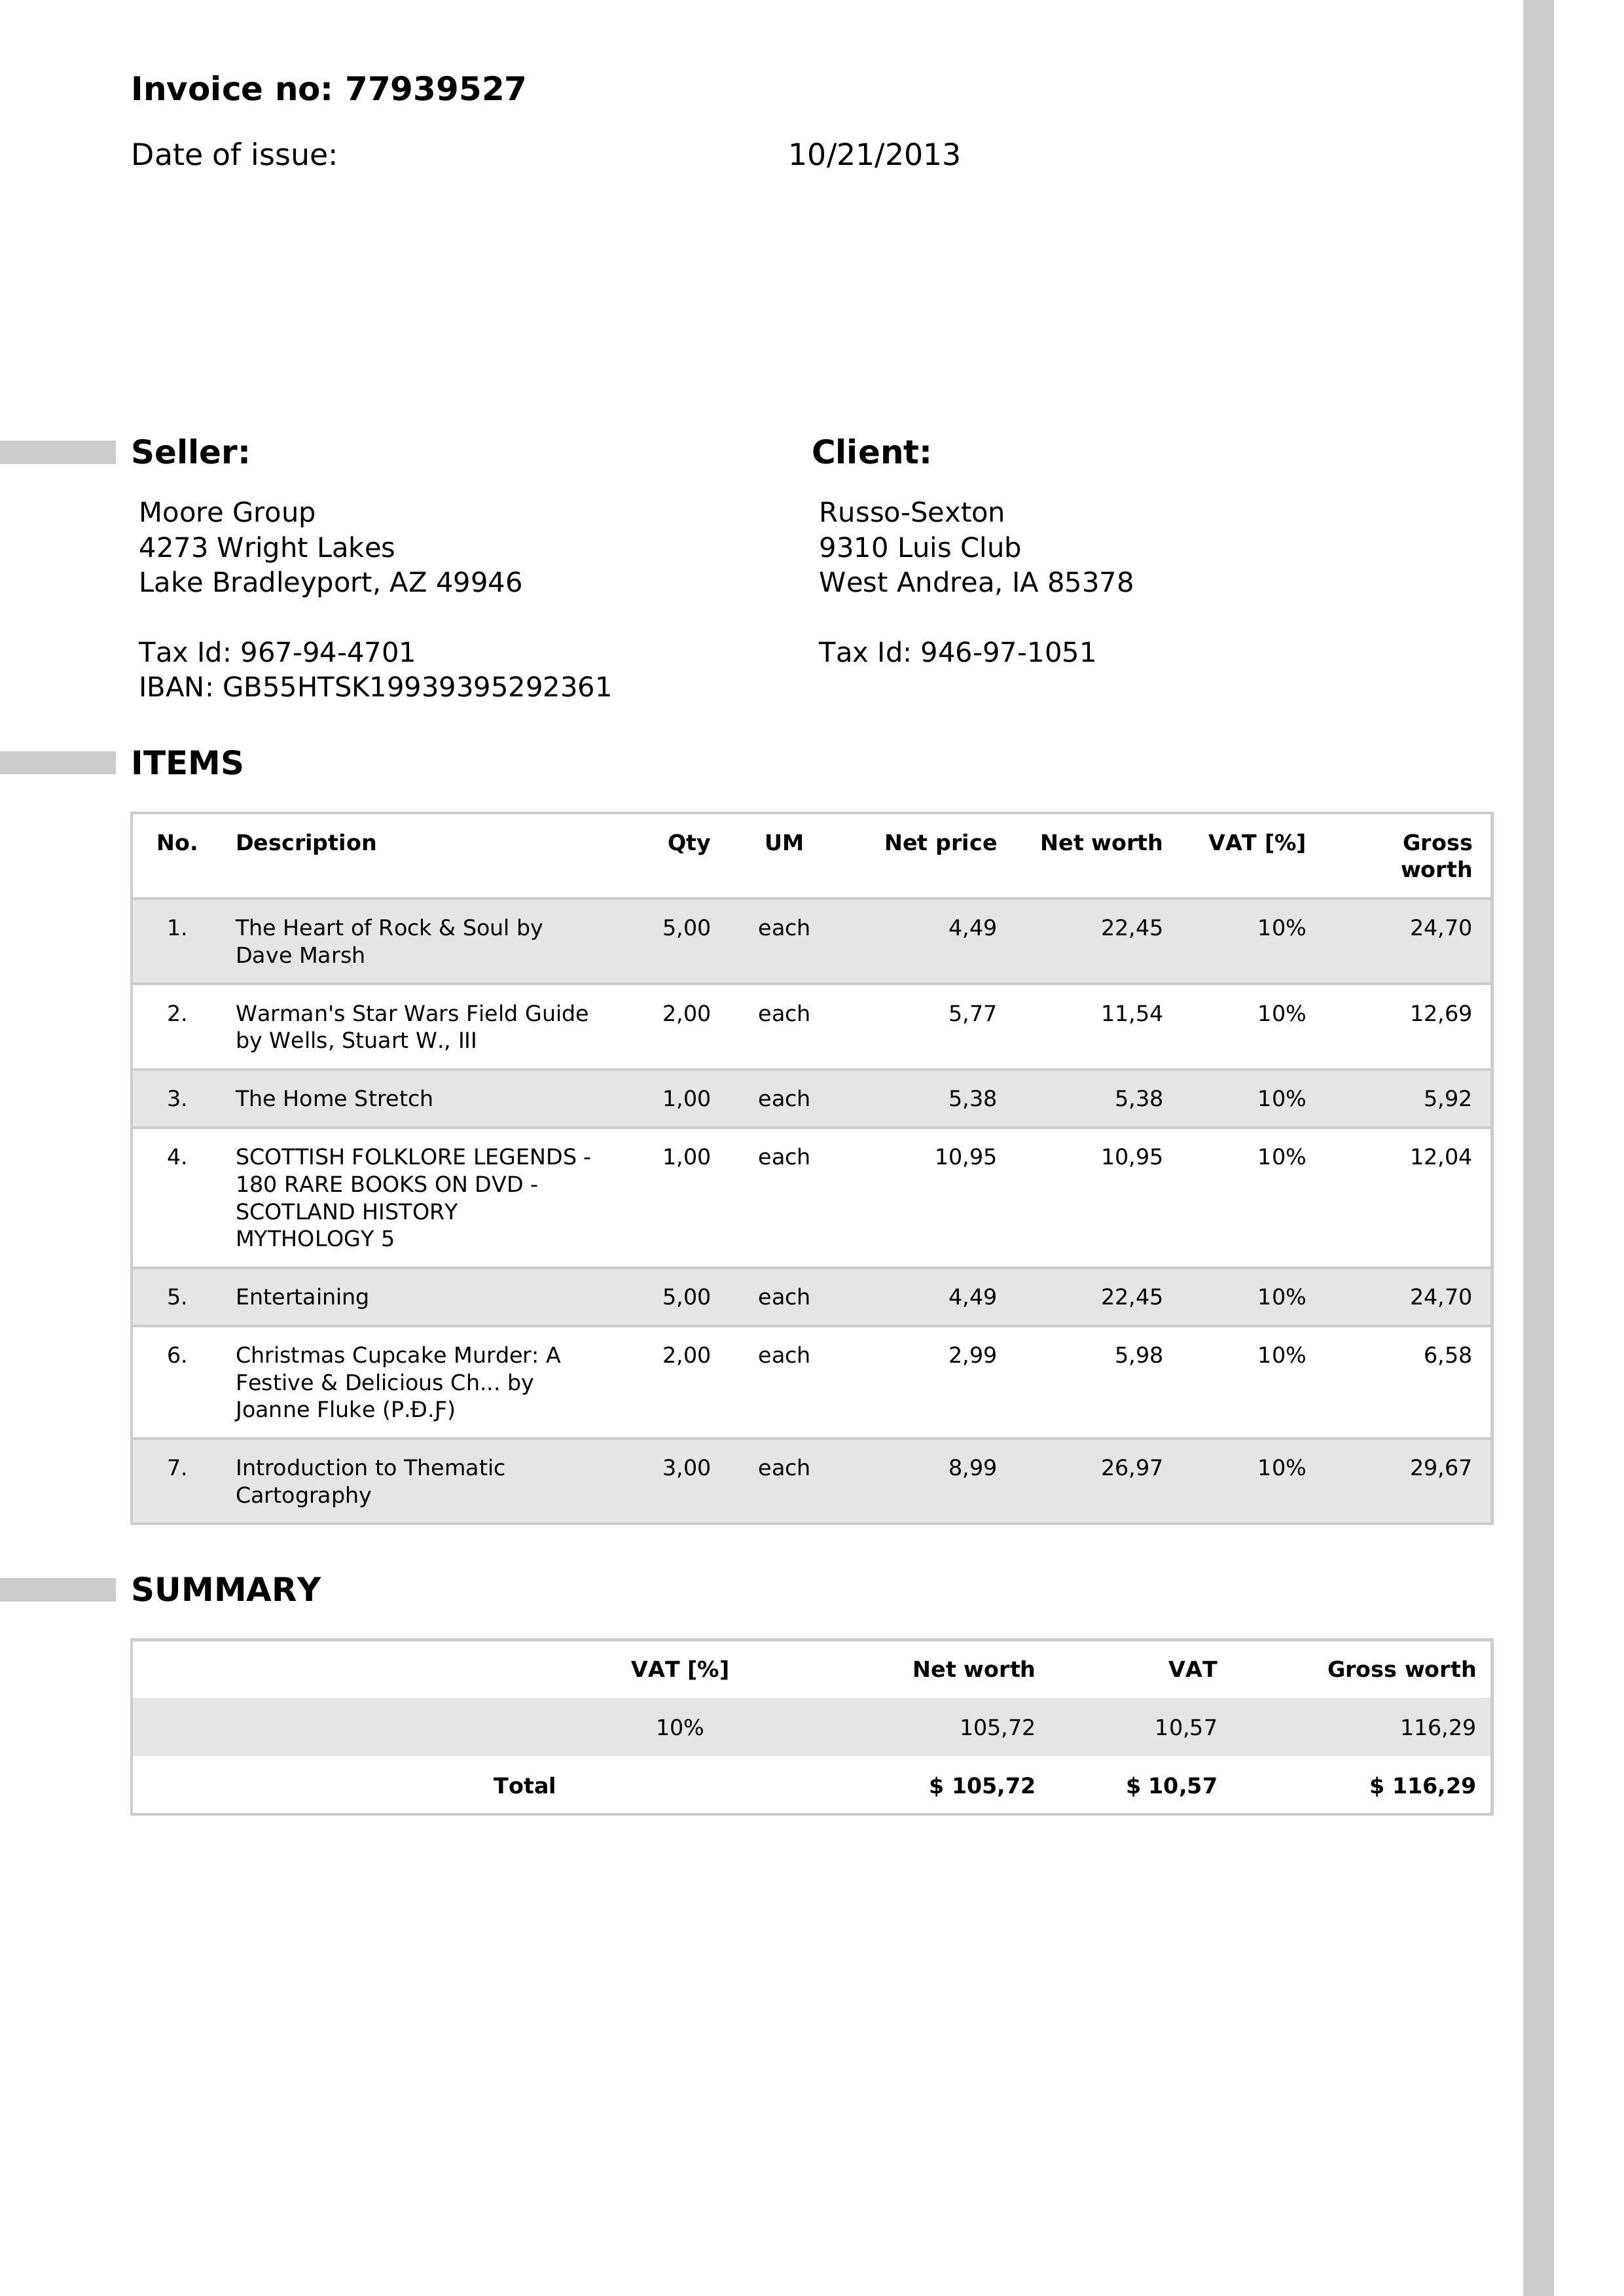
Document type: Invoice